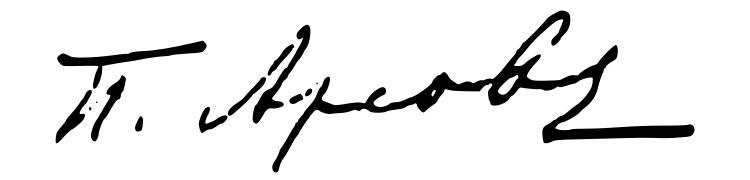
Signature of: petar poparsov